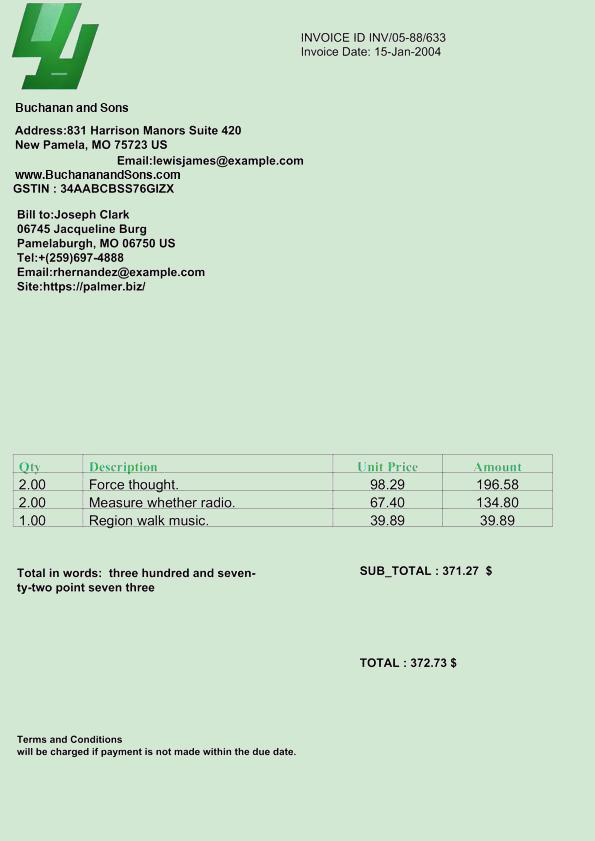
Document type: Invoice